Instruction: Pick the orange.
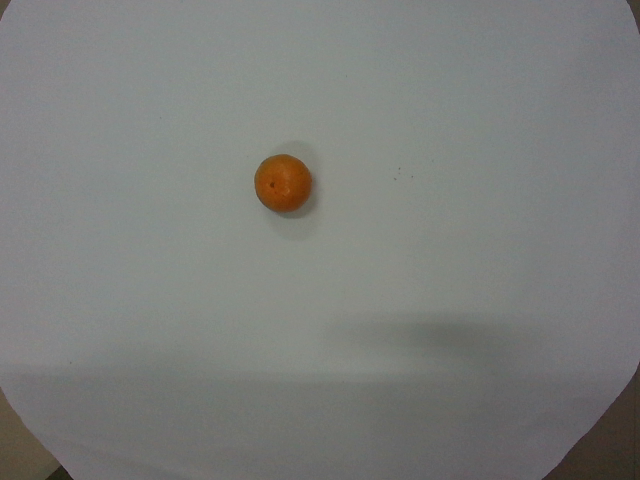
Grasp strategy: vertical